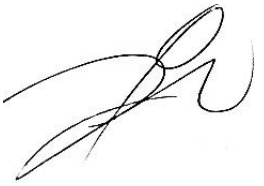
Signature of: juan ardila